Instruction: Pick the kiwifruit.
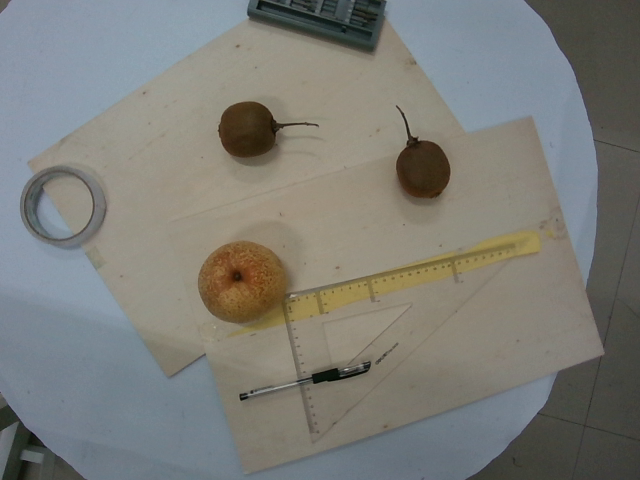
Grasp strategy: vertical